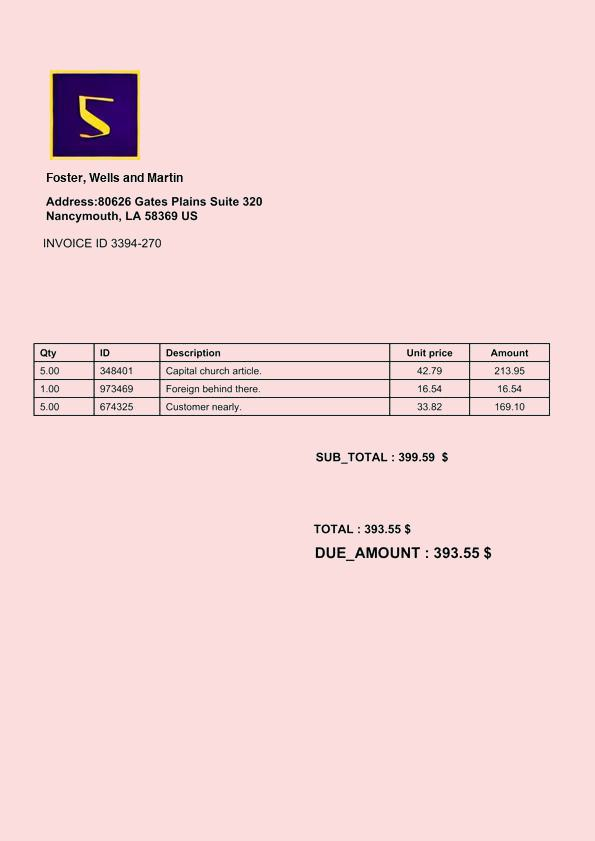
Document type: Invoice